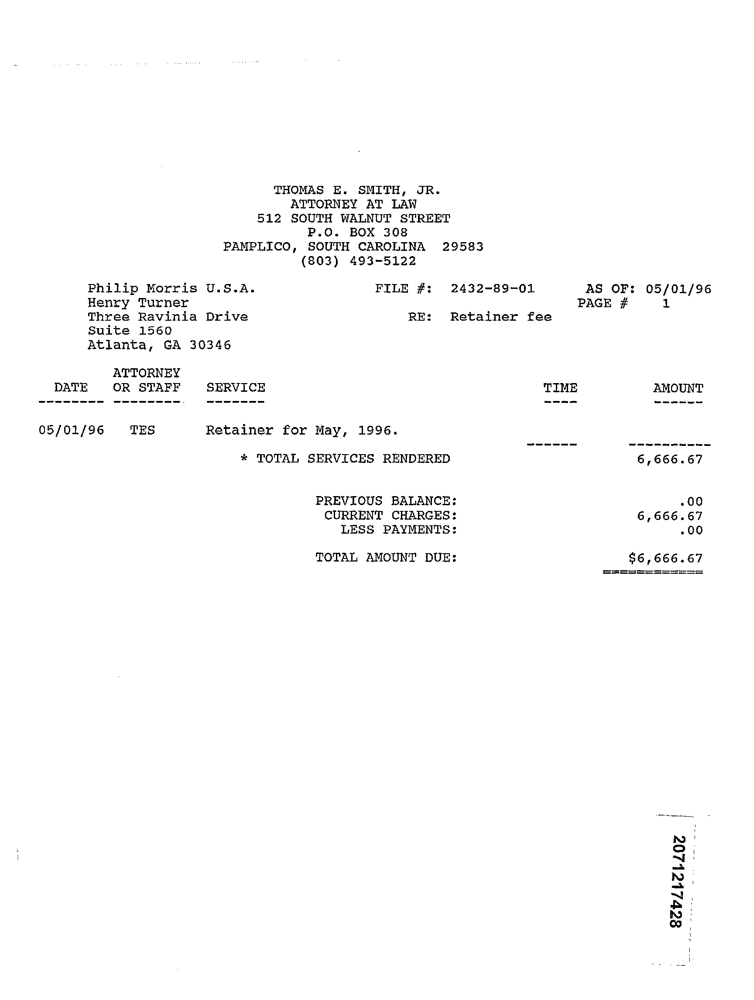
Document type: Invoice